Question: What is the estimated tax bill amount according to the document?
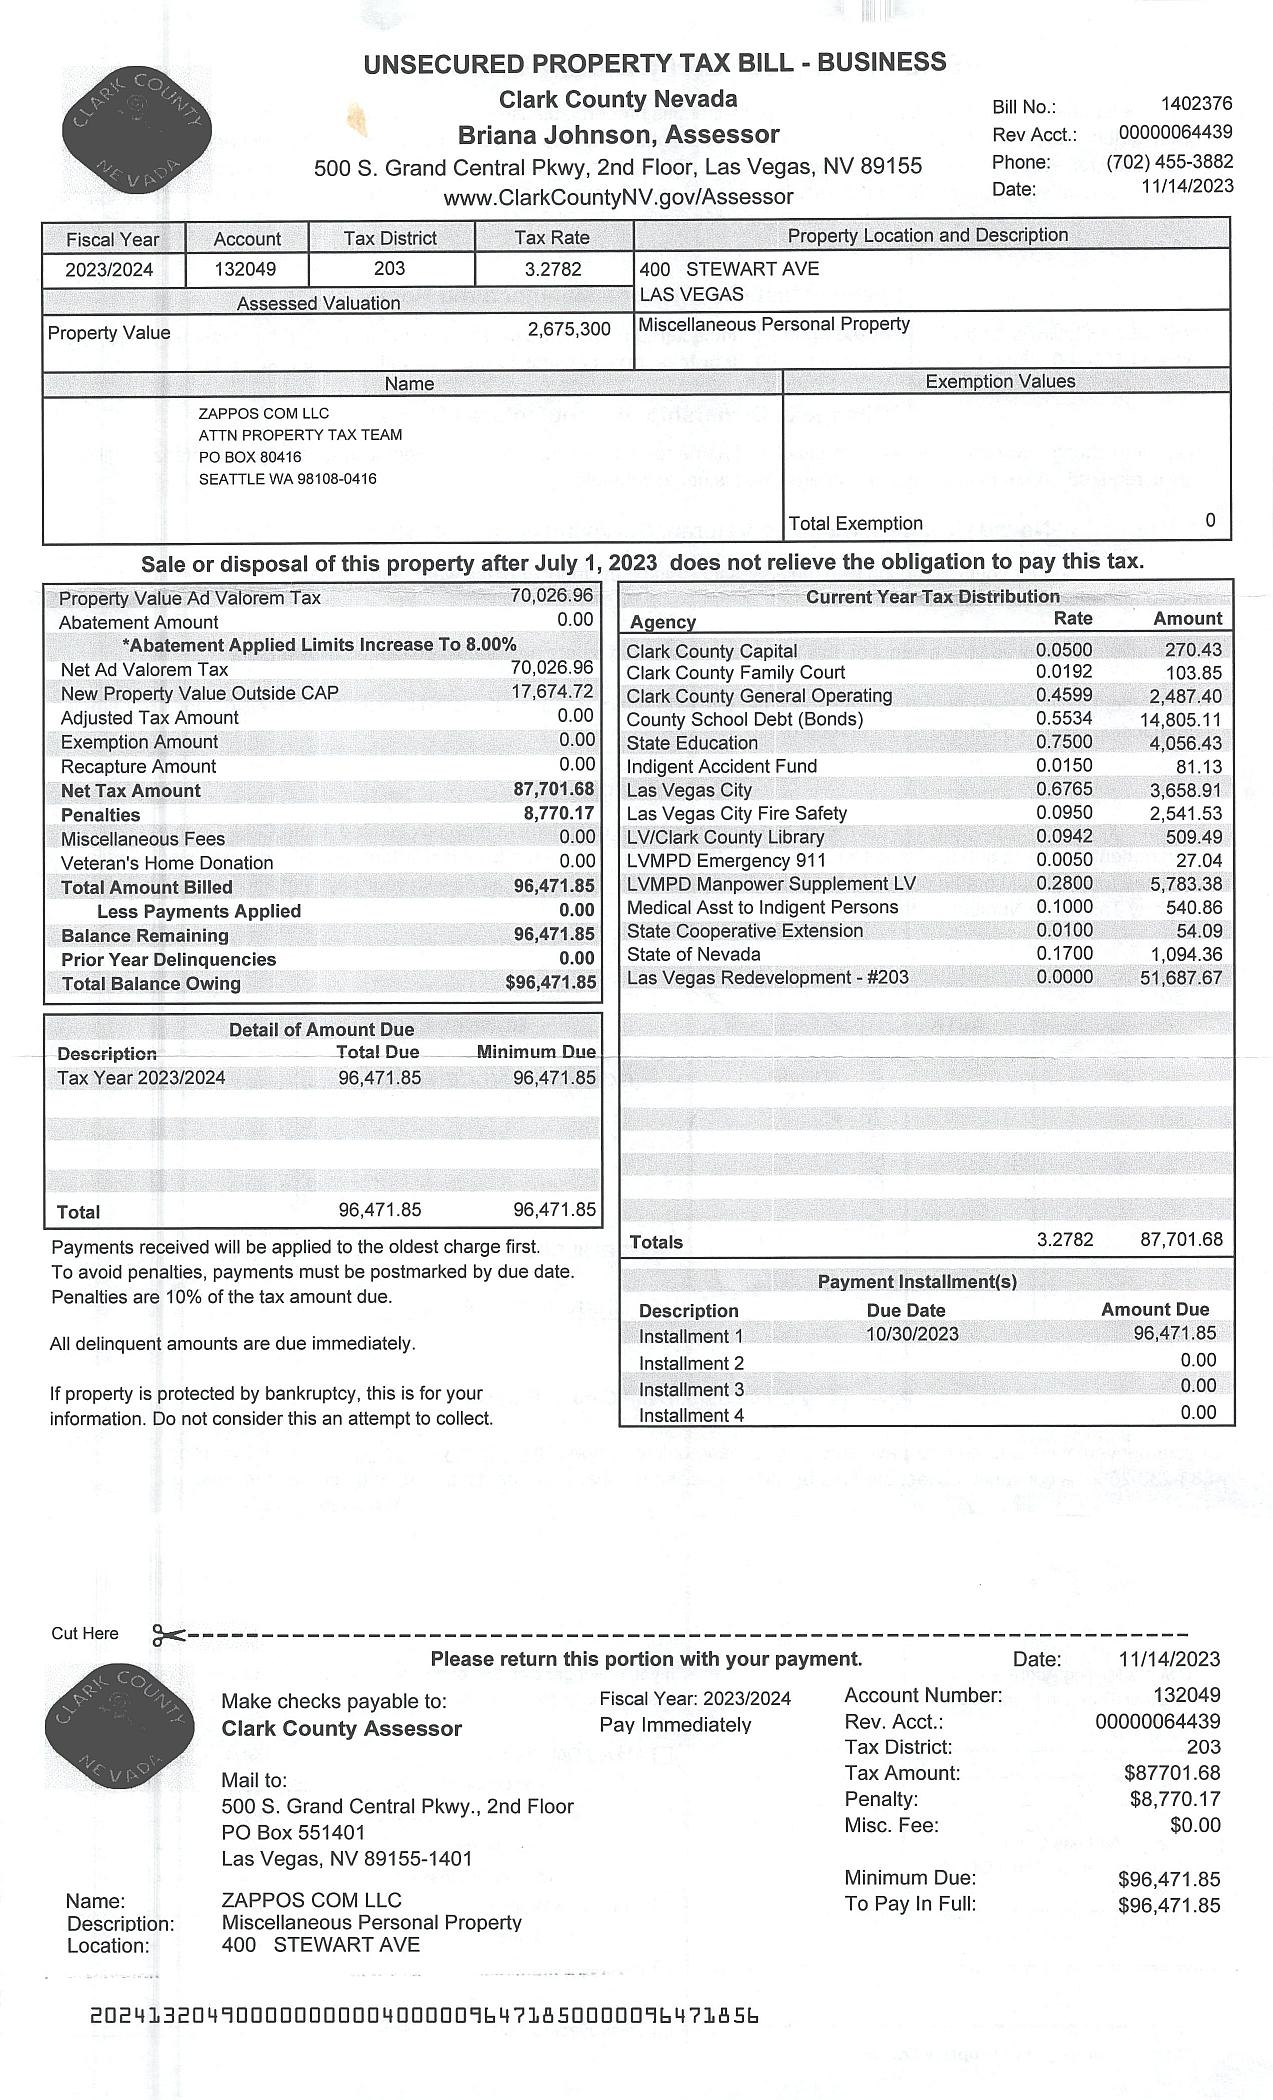
Answer: "96,471.85"